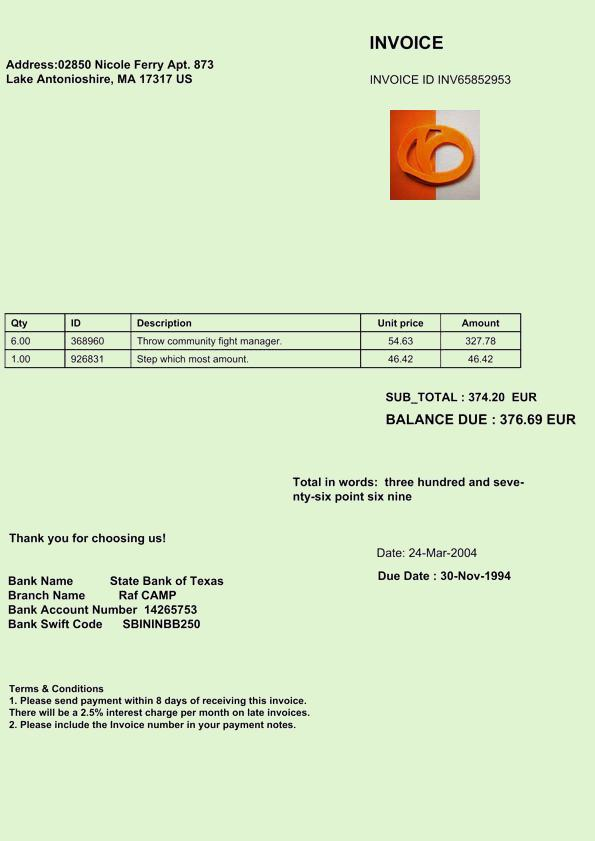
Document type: Invoice